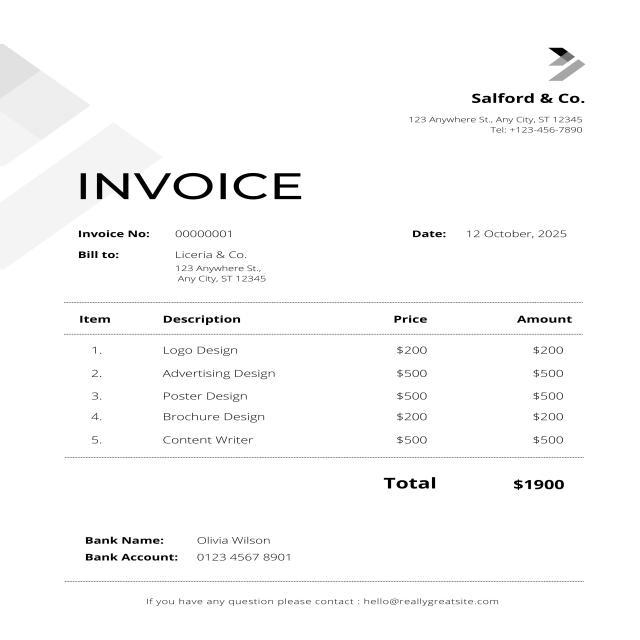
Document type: Invoice